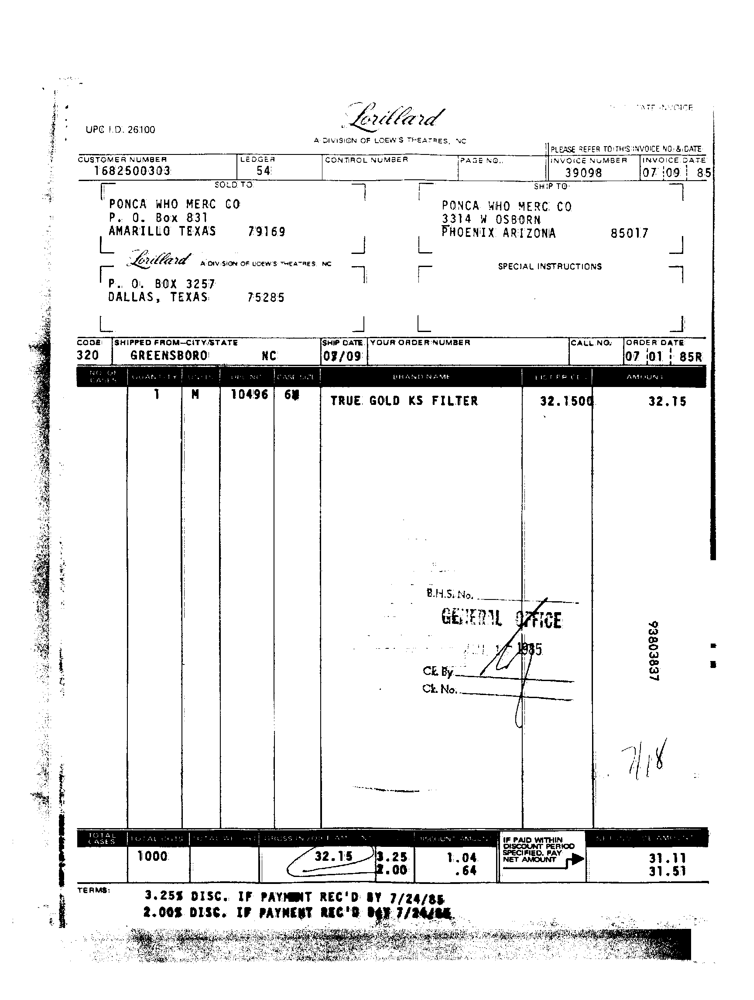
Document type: Invoice